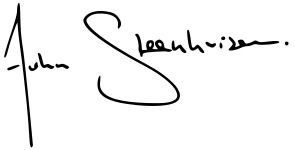
Signature of: john steenhuisen